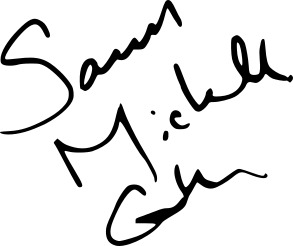
Signature of: sarah michelle gellar